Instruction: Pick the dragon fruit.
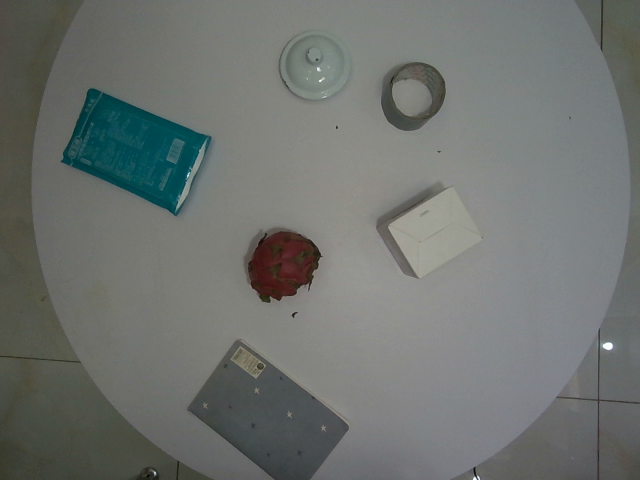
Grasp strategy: vertical